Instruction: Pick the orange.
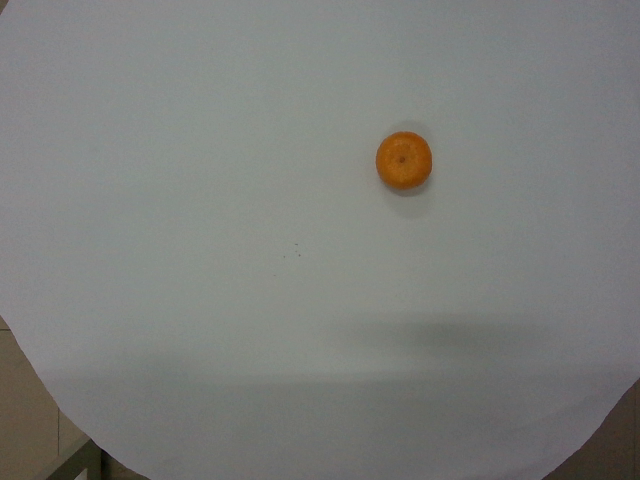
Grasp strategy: vertical